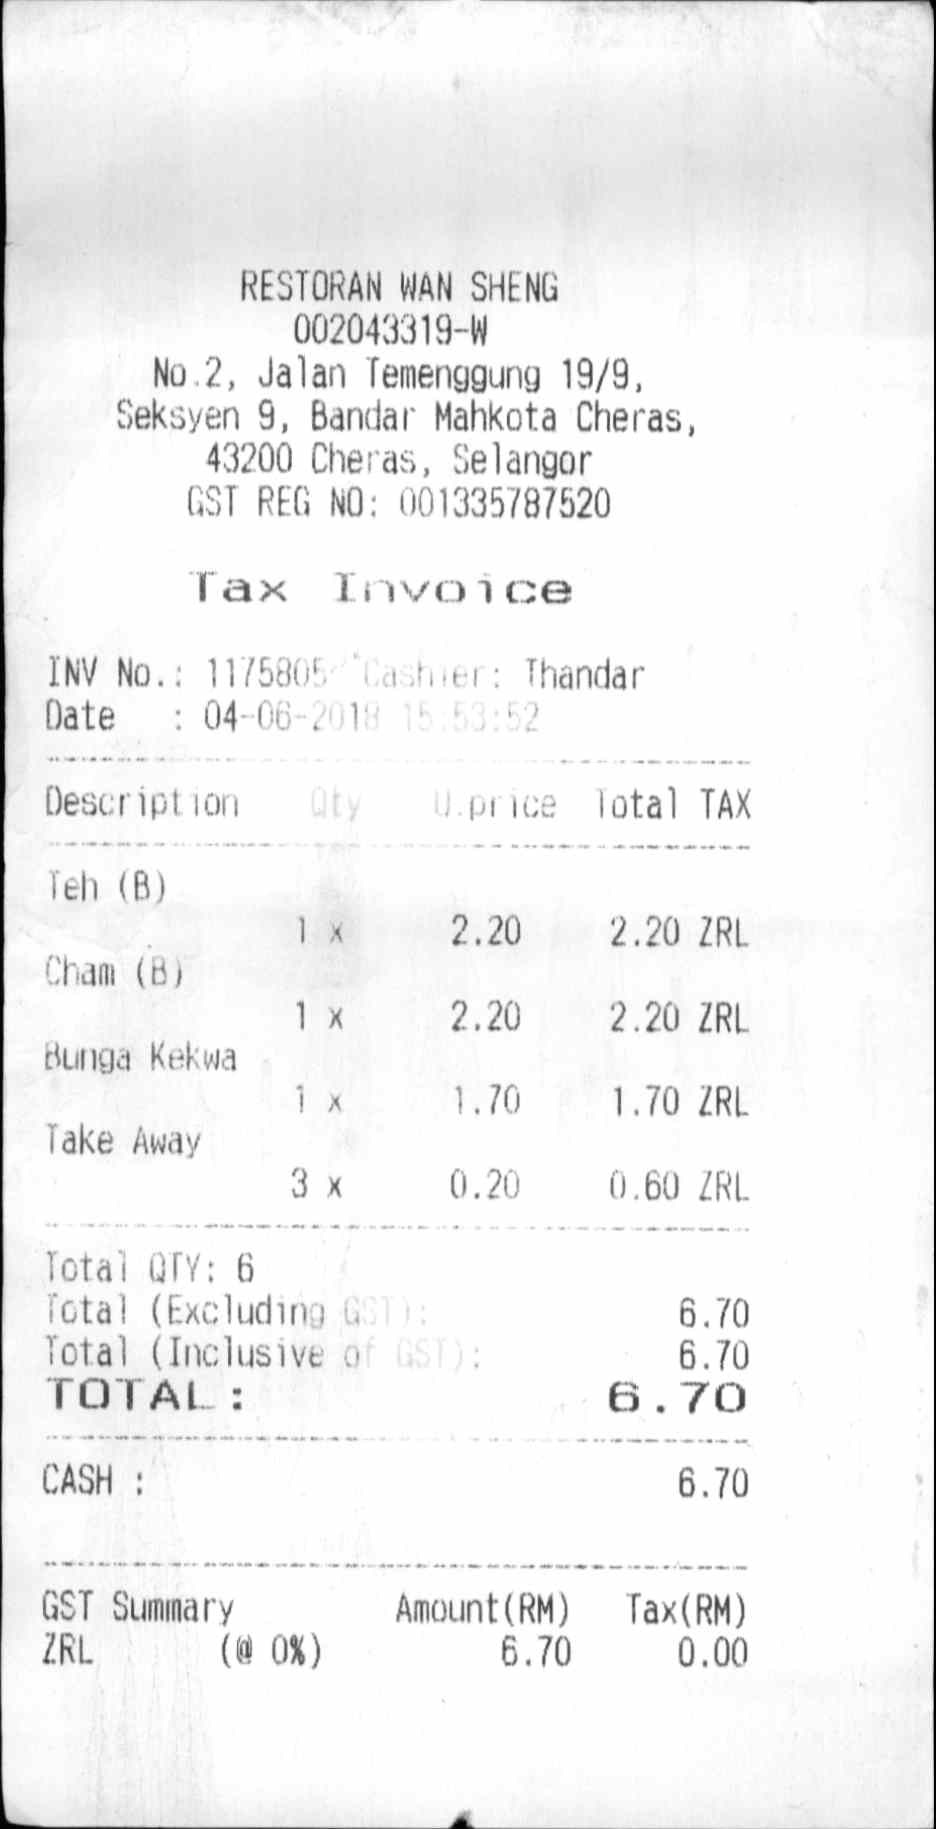
RESTORAN WAN SHENG
002043319-W
NO.2, JALAN TEMENGGUNG 19/9,
SEKSYEN 9, BANDAR MAHKOTA CHERAS,
43200 CHERAS, SELANGOR
GST REG NO: 001335787520
TAX INVOICE
INV NO.: 1175805
CASHIER: THANDAR
DATE
: 04-06-2018 15:53:52
DESCRIPTION
QTY
U.PRICE
TOTAL
TAX
TEH (B)
1 X
2.20
2.20
ZRL
CHAM (B)
1 X
2.20
2.20
ZRL
BUNGA KEKWA
1 X
1.70
1.70
ZRL
TAKE AWAY
3 X
0.20
0.60
ZRL
TOTAL QTY: 6
TOTAL (EXCLUDING GST):
6.70
TOTAL (INCLUSIVE OF GST):
6.70
TOTAL :
6.70
CASH :
6.70
GST SUMMARY
AMOUNT(RM)
TAX(RM)
ZRL
(@ 0%)
6.70
0.00